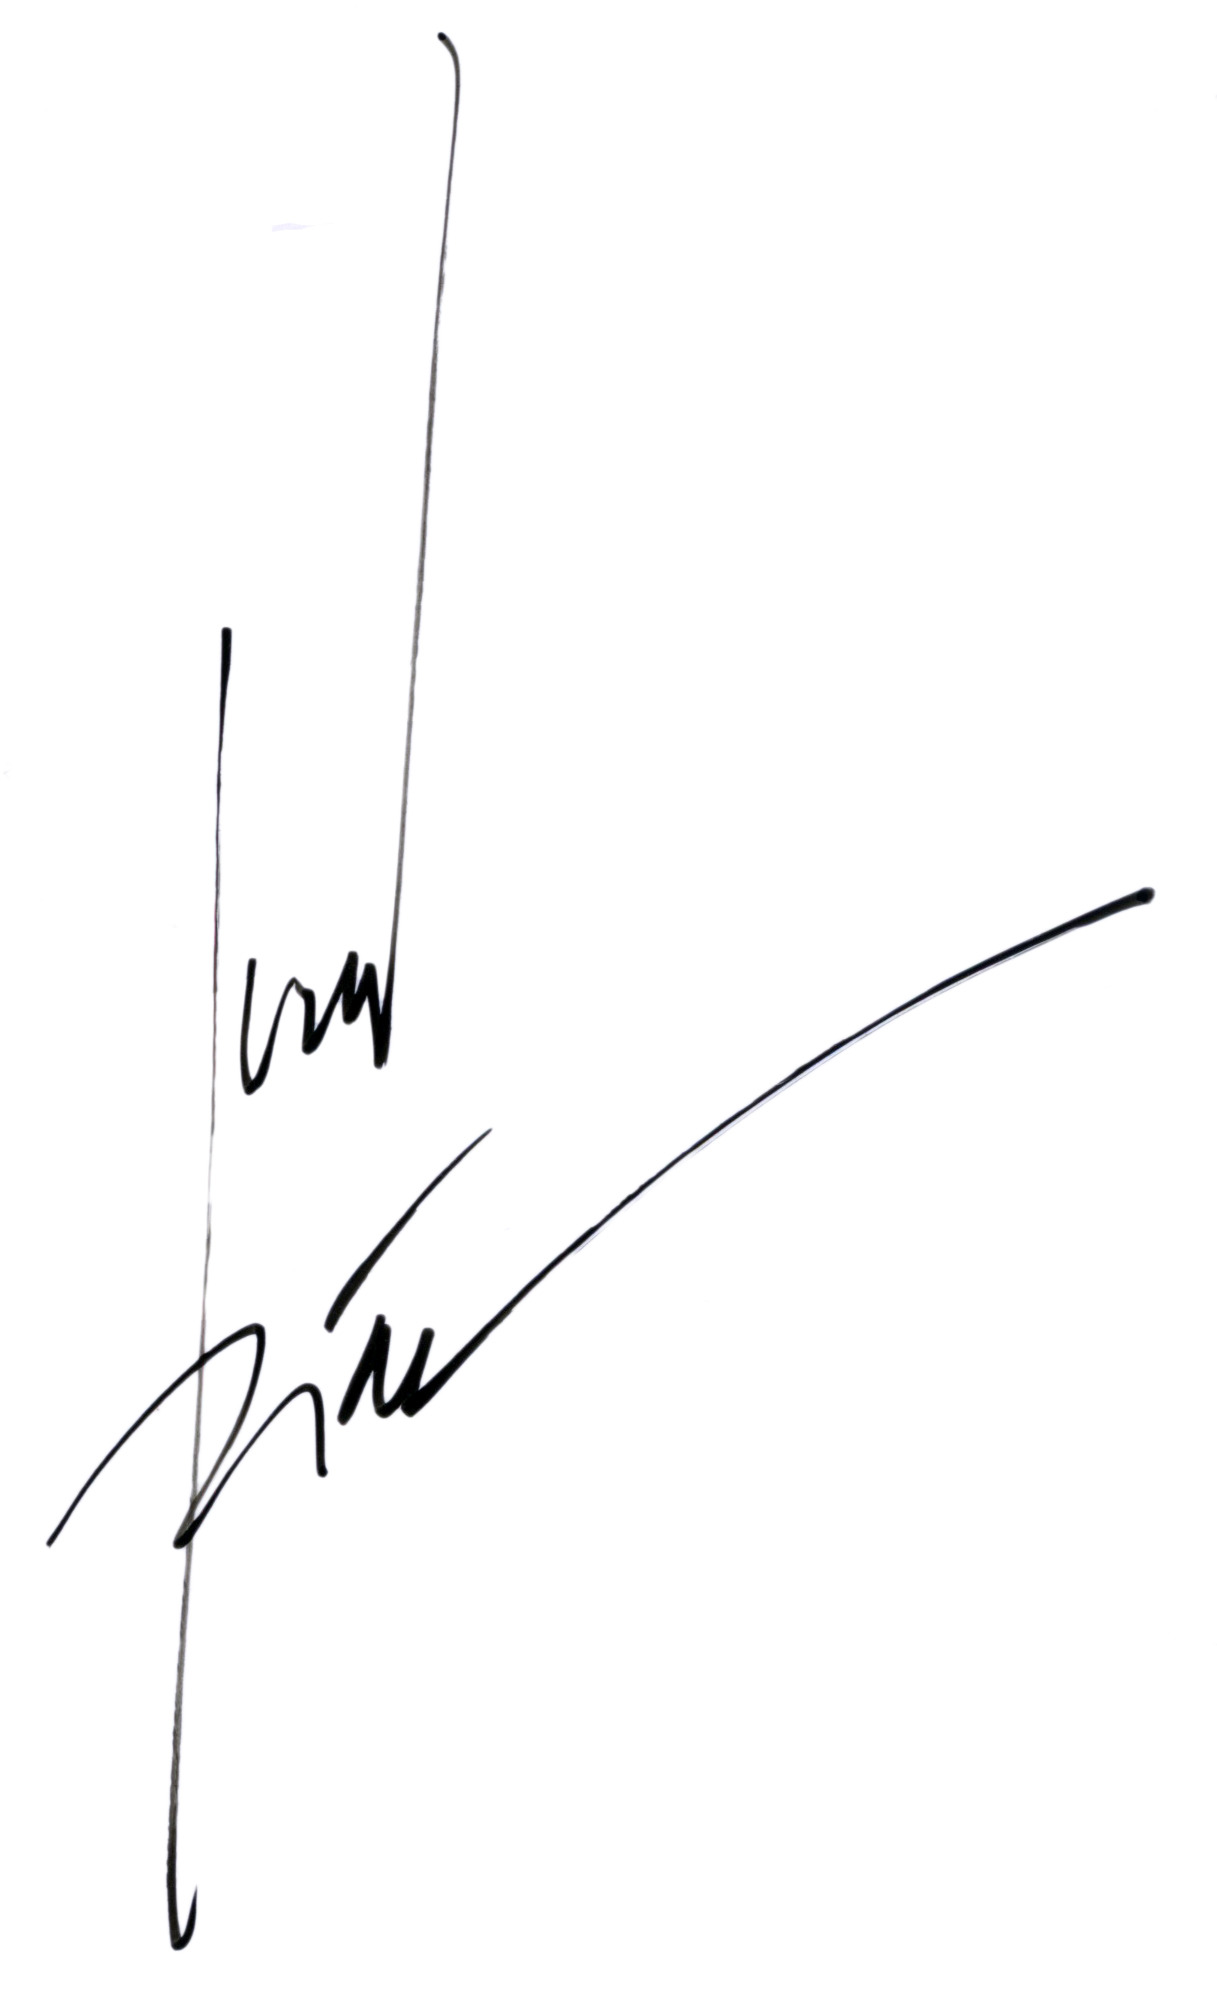
Signature of: juan díaz canales